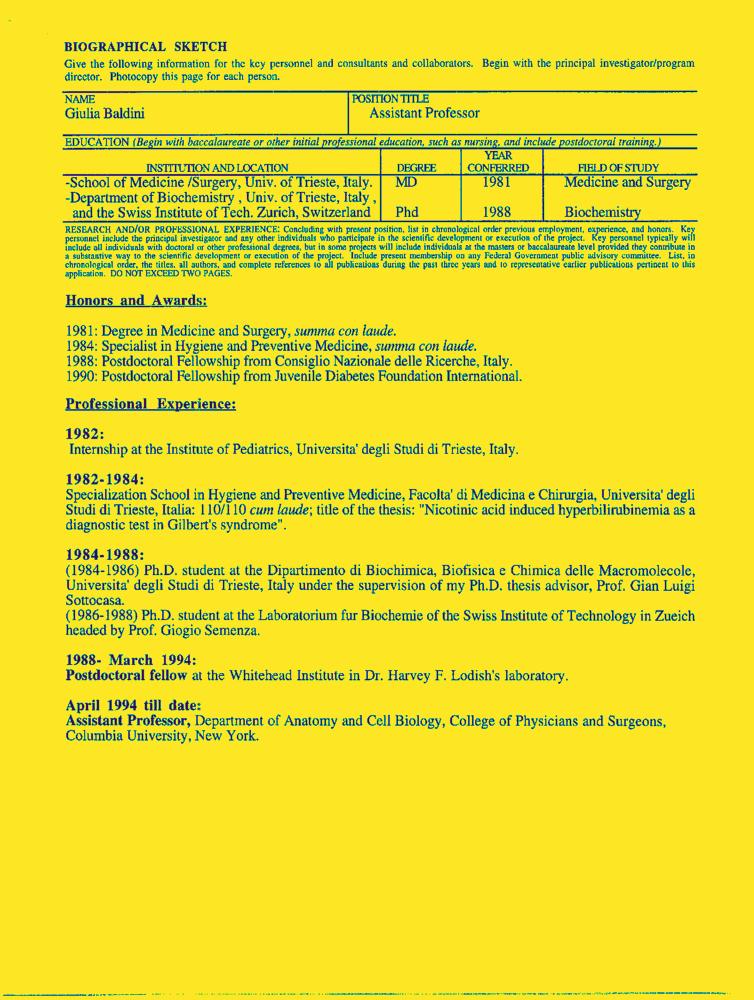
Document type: Resume-Doc